Question: What could the diagnosis suggest?
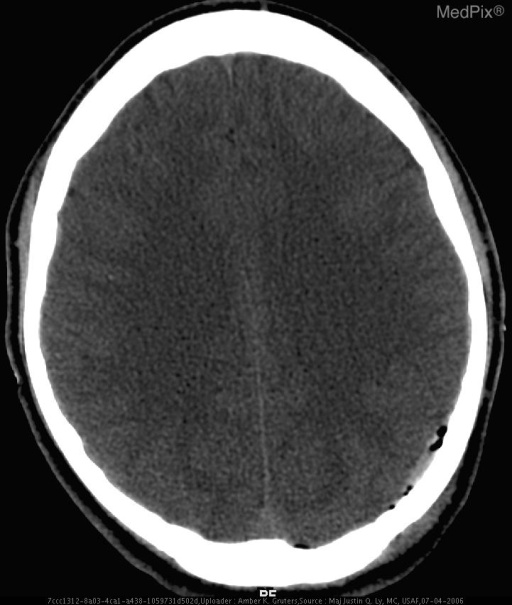
Answer: The possible diagnosis includes Epidural hematoma
Subdural hygroma
Subdural empyema.